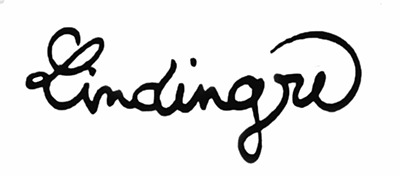
Signature of: lindingre